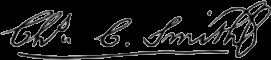
Signature of: charles card smith